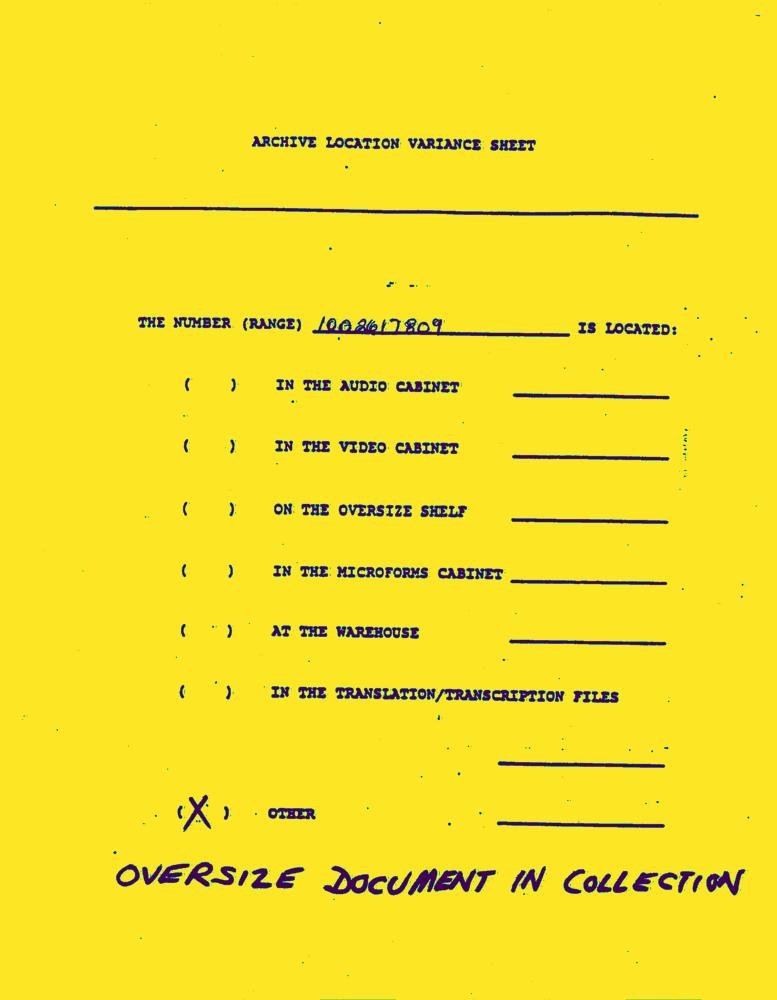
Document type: News-Article